Can you pull out the amount in words, numerical amount, payee's name, date of the cheque, and the bank's name from the image?
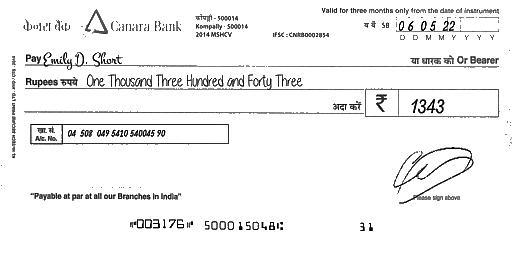
amt_in_words: One Thousand Three Hundred and Forty Three
amt_in_figures: 1343
payee_name: Emily D. Short
bank_name: Canara Bank
cheque_date: 06/05/22